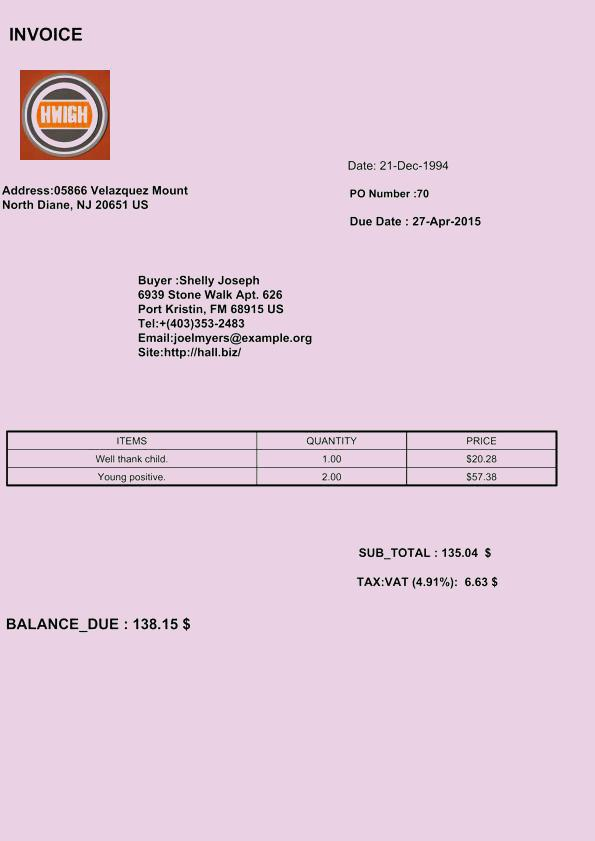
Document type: Invoice